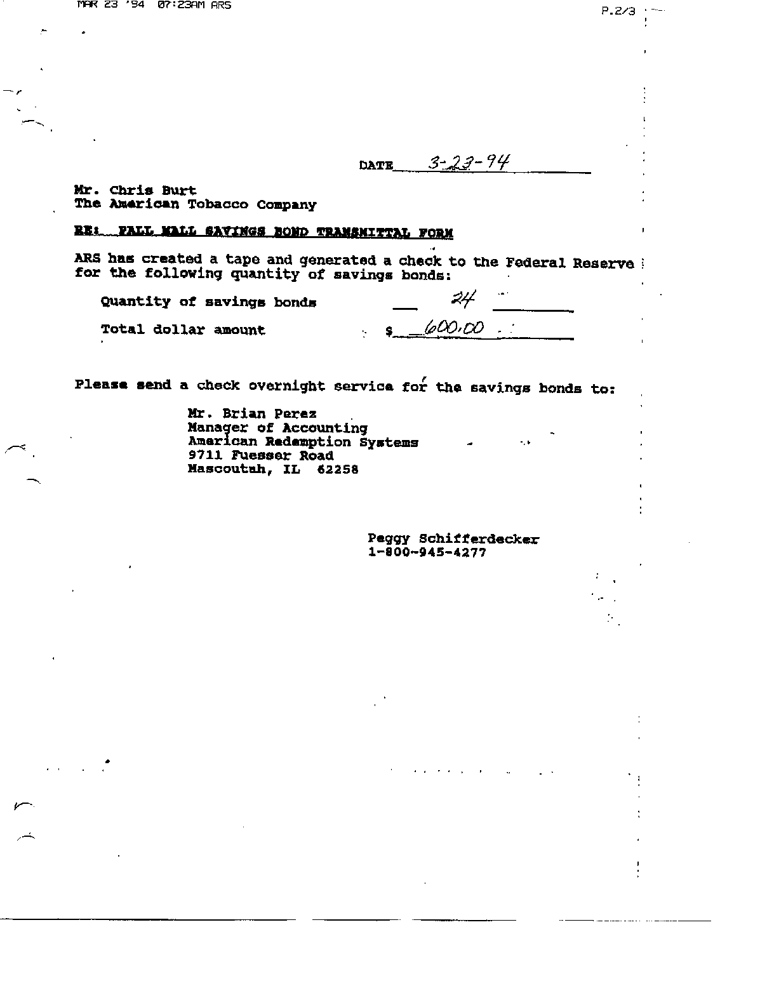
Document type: Invoice